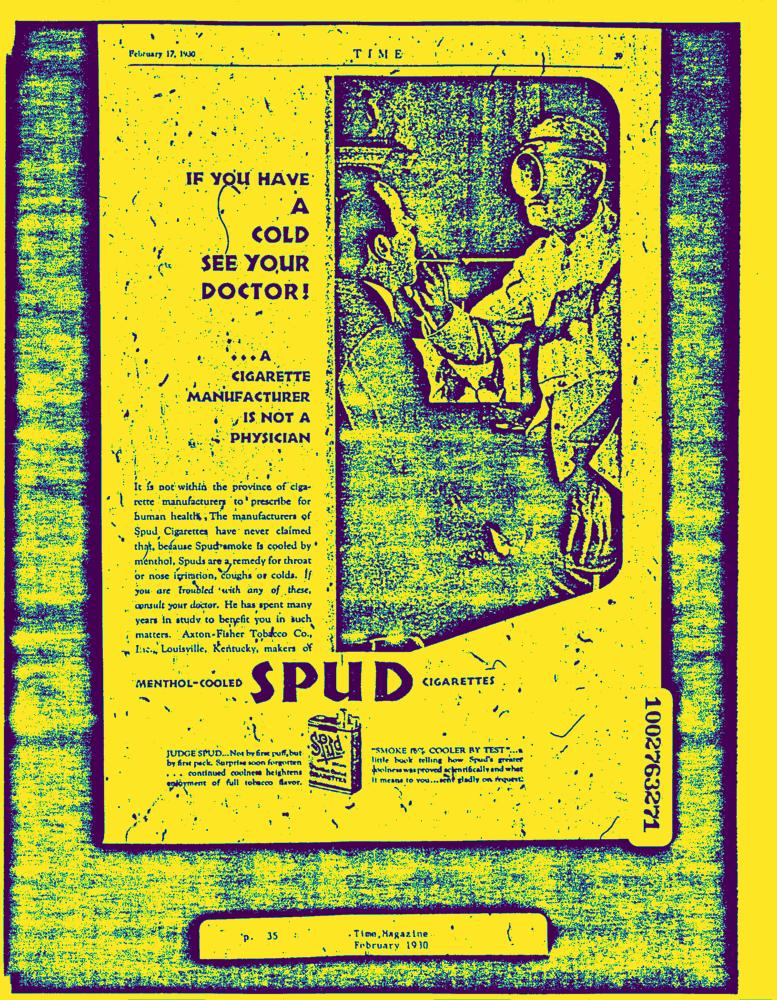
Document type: AD